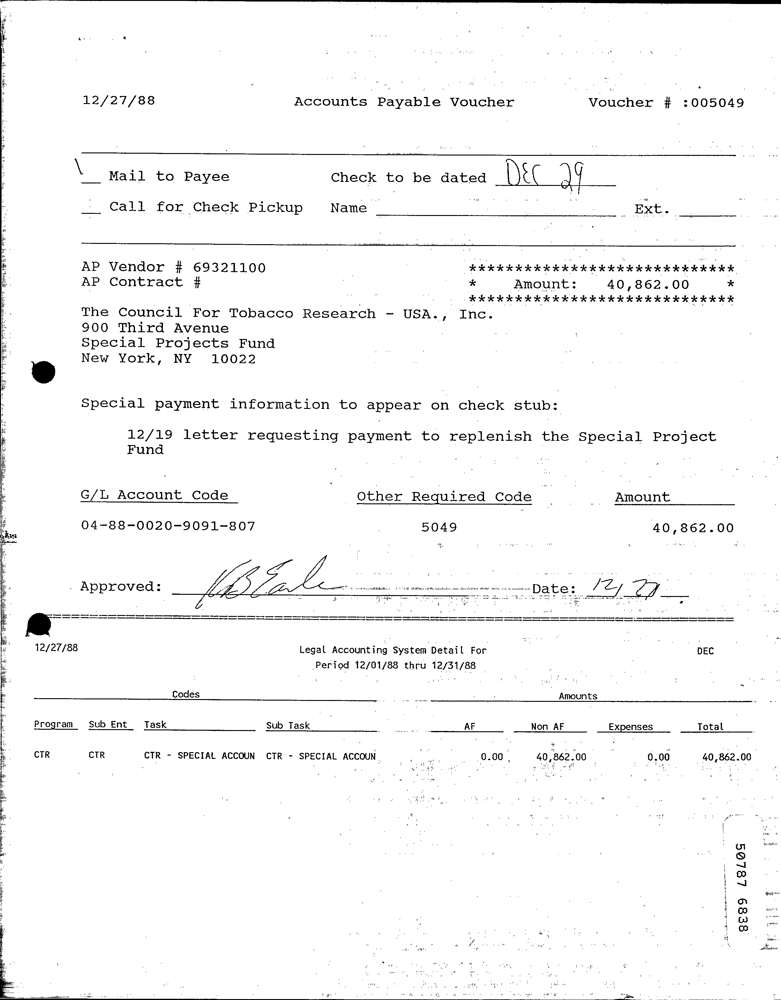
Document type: Invoice